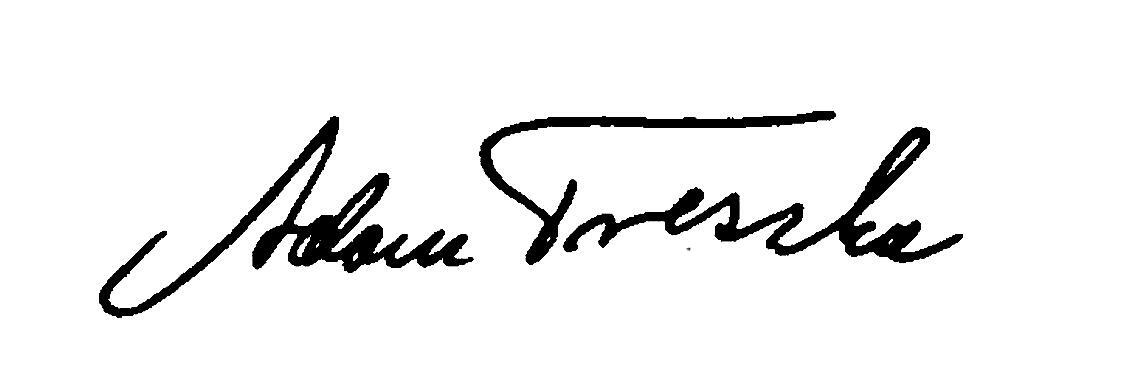
Signature of: adam treszka